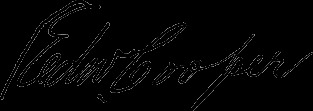
Signature of: edward cooper